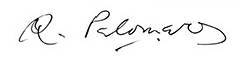
Signature of: ramón palomares